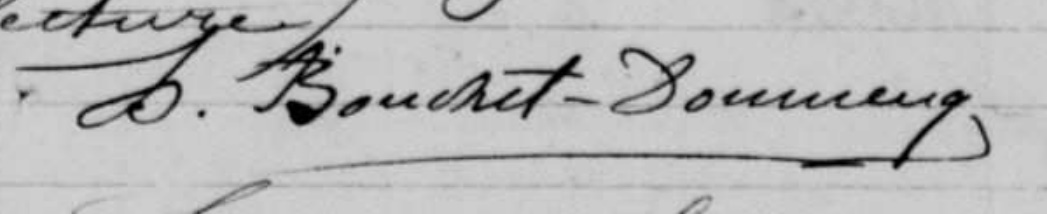
Signature of: henri bouchet doumenq